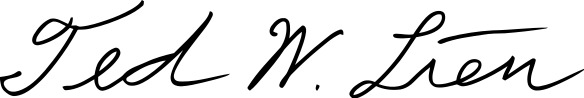
Signature of: ted lieu